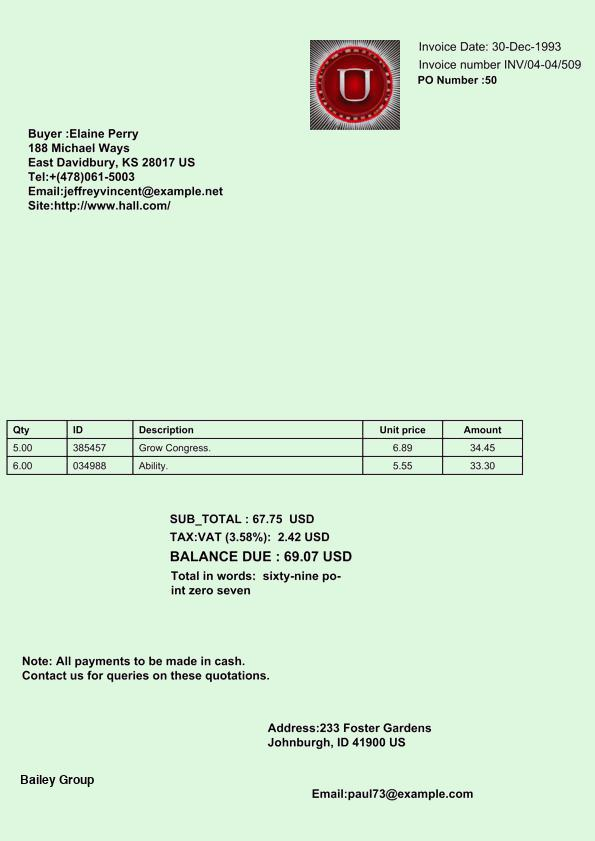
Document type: Invoice